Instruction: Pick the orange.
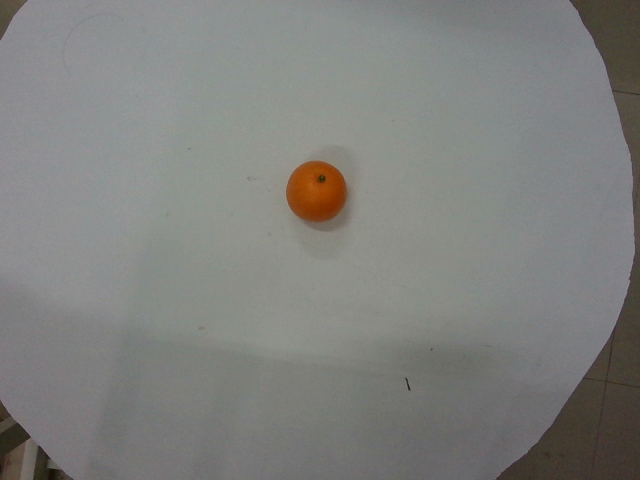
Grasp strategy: vertical